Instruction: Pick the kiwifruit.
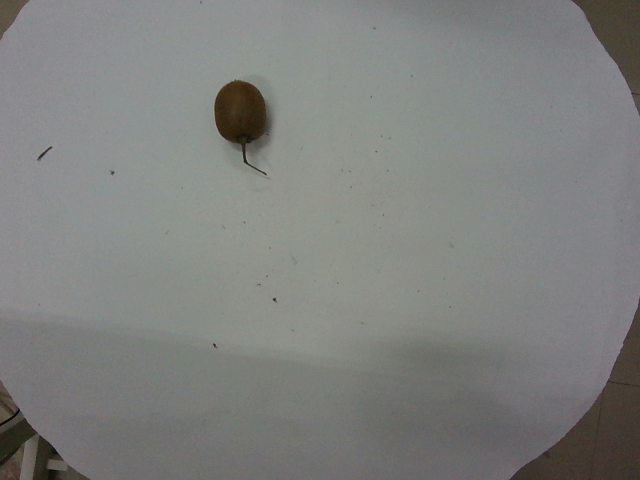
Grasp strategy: vertical